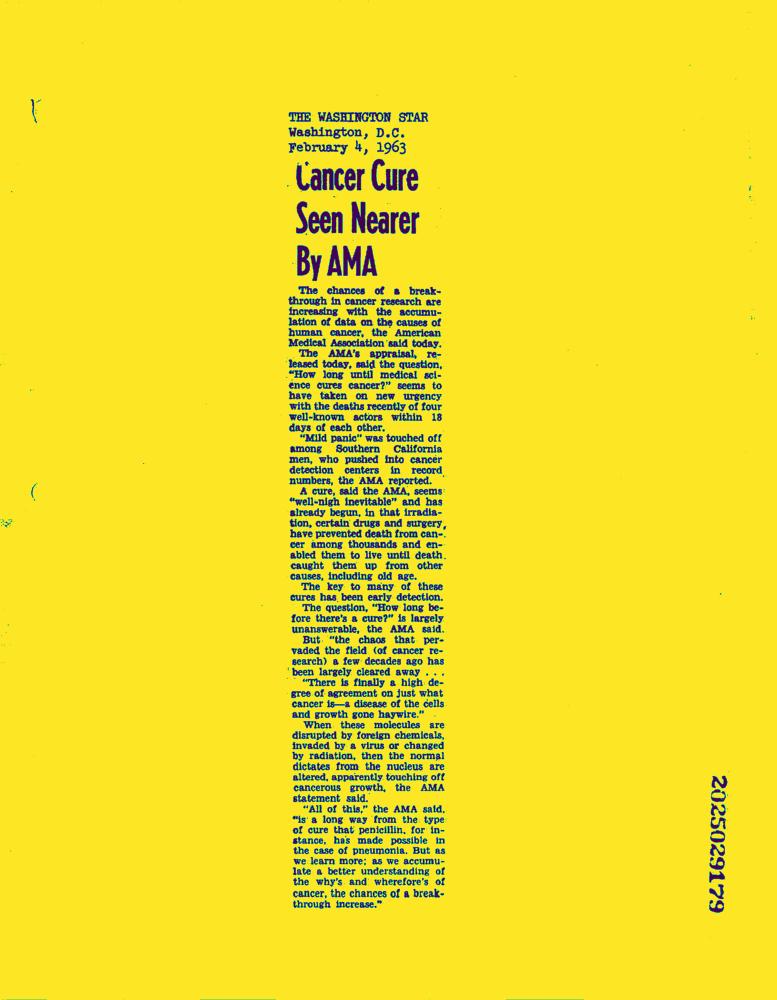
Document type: News-Article